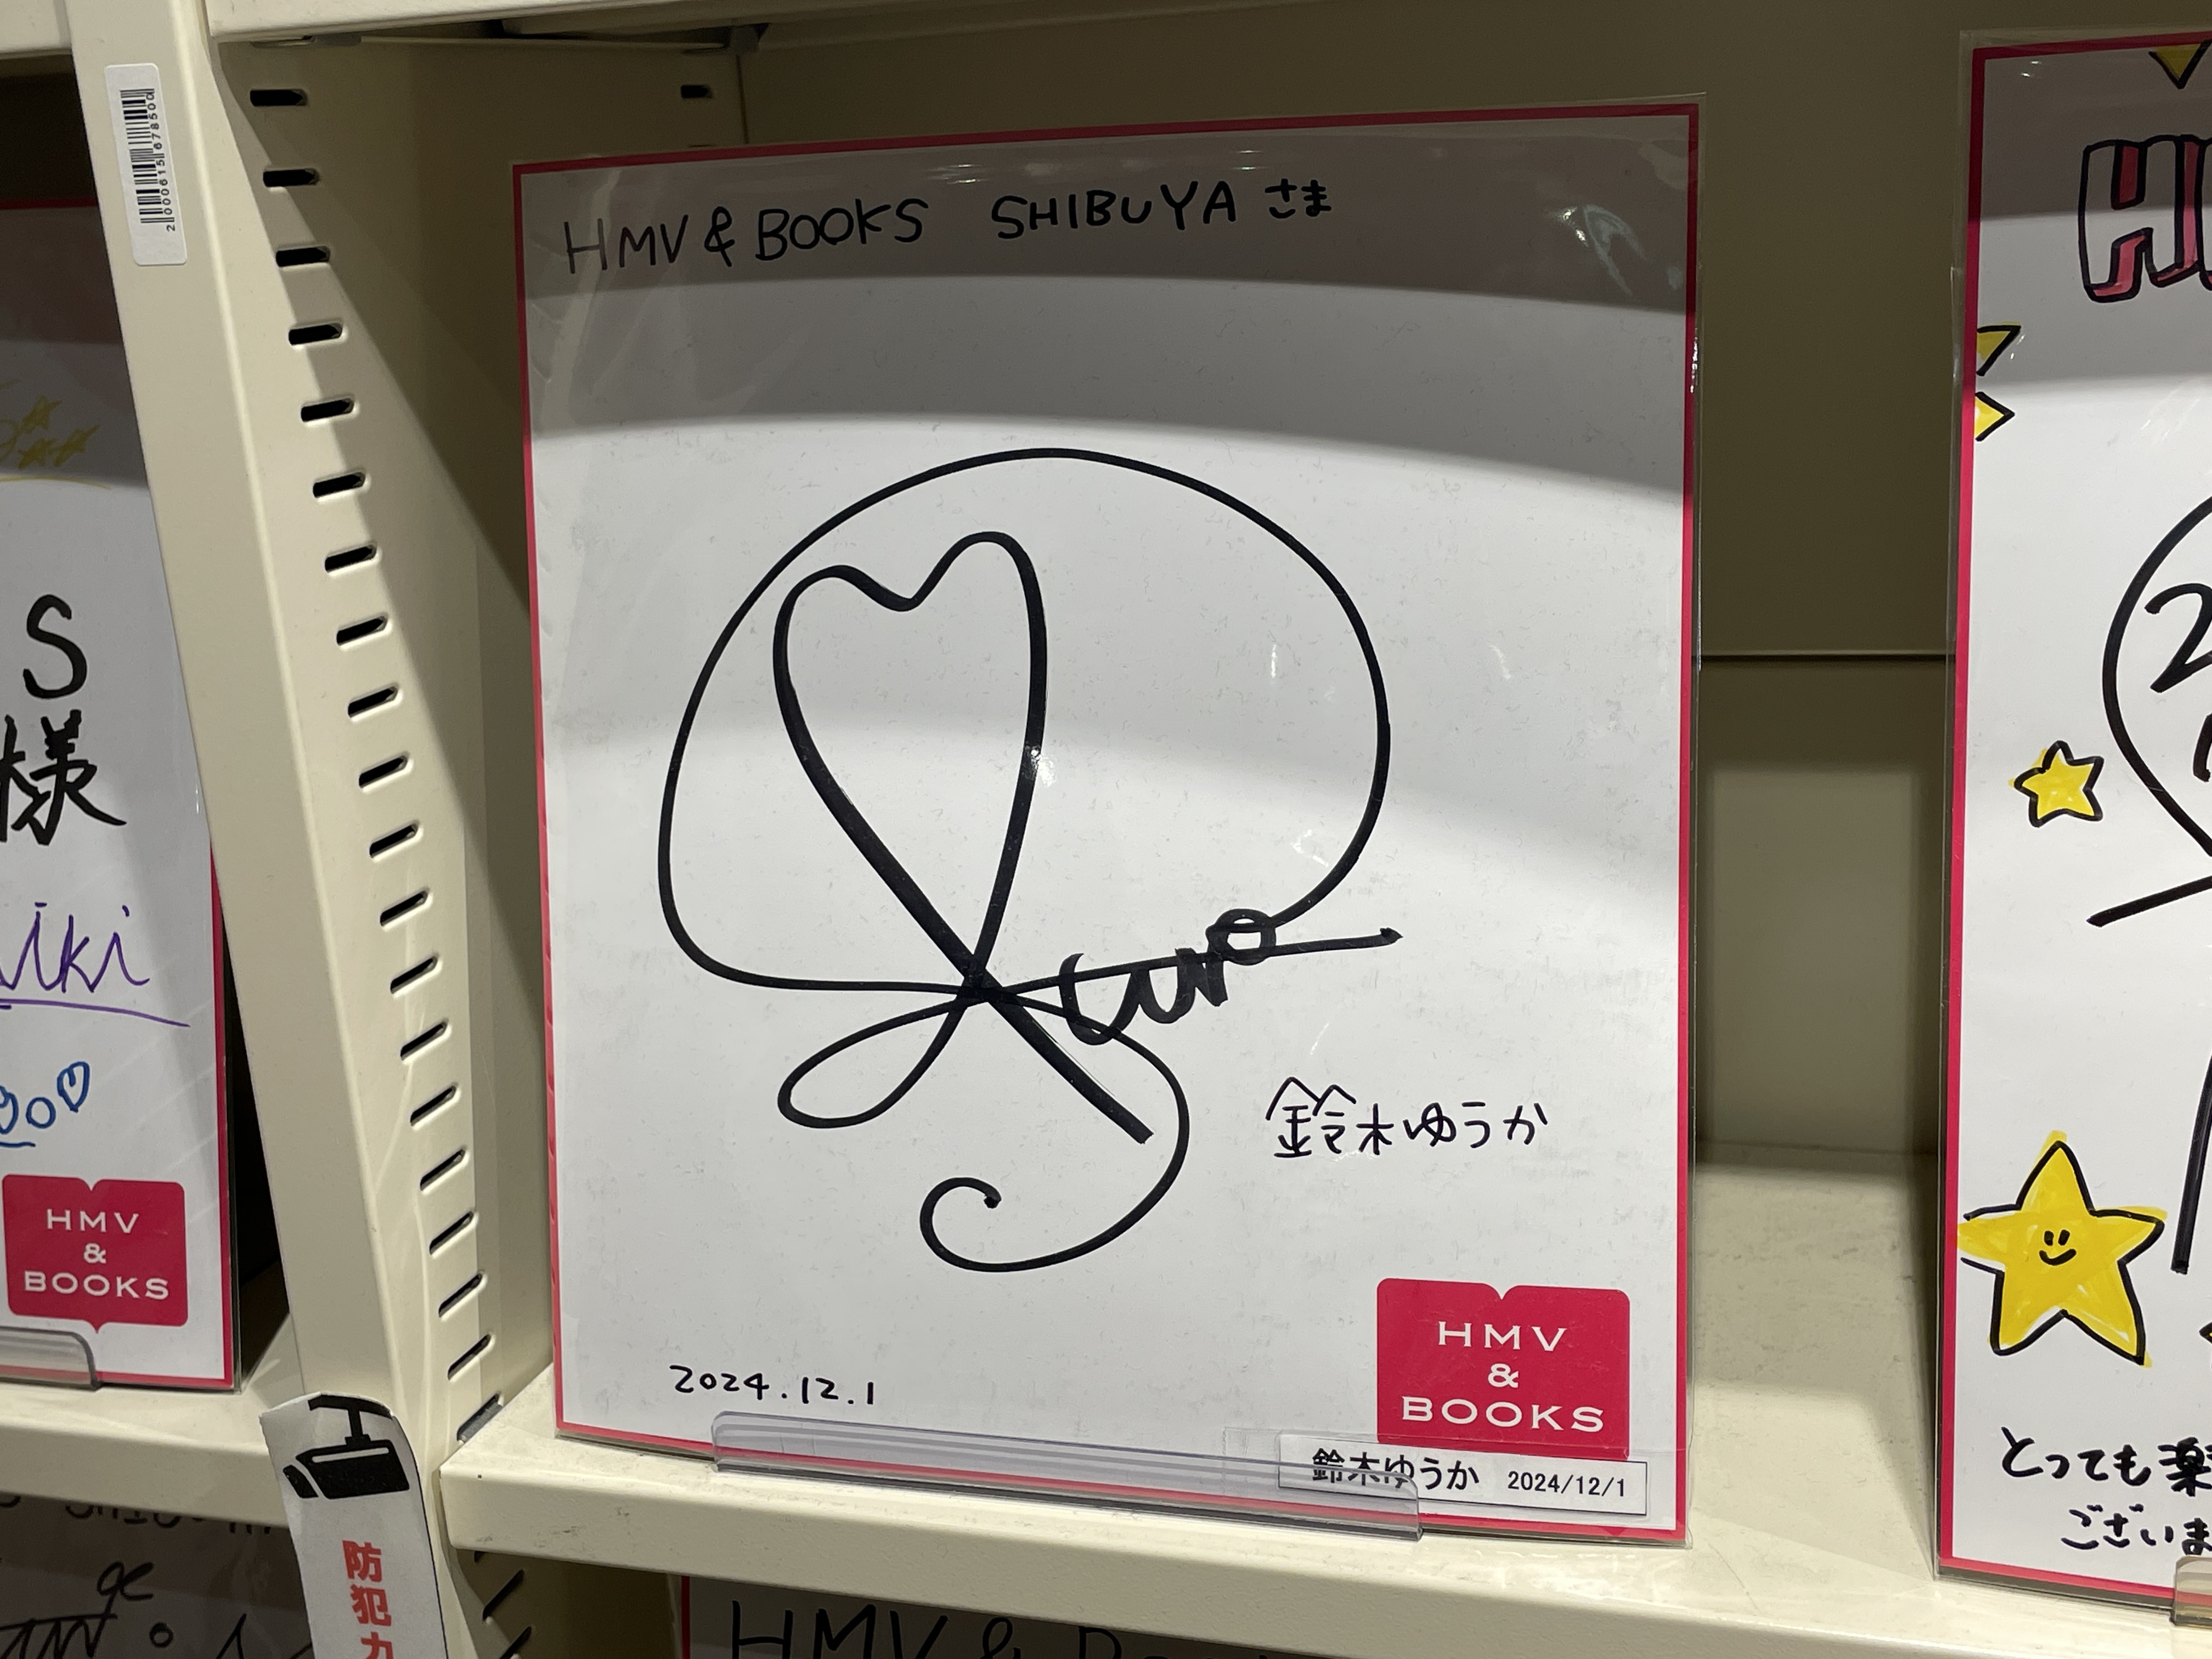
Signature of: yuuka suzuki